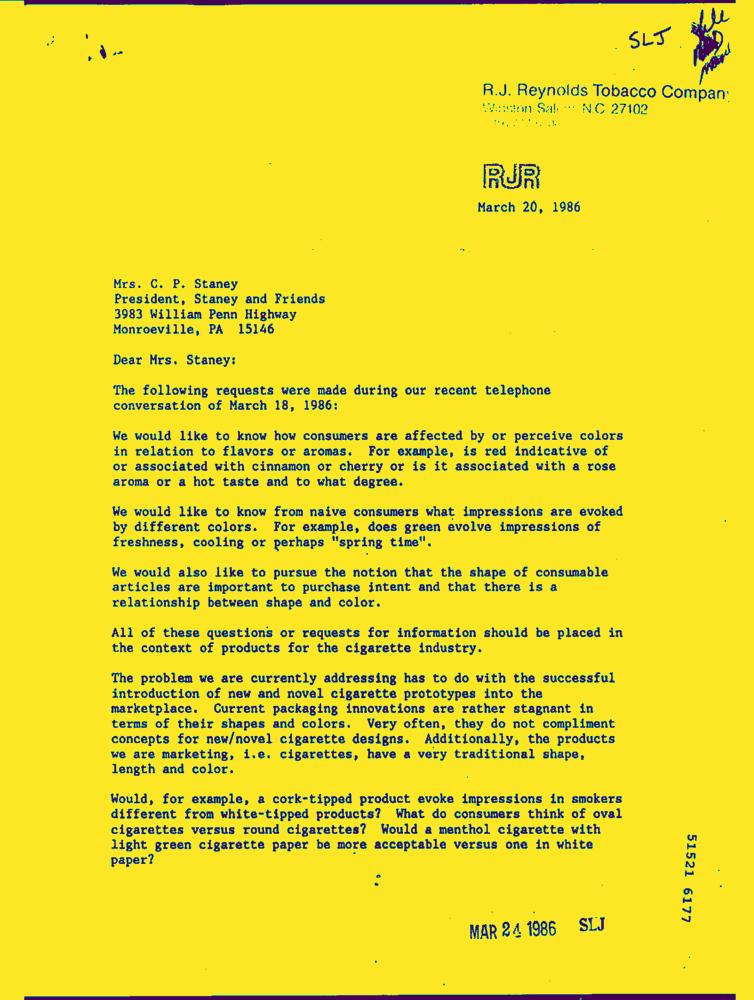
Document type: Letter-Doc